Question: What is the suspected problem?
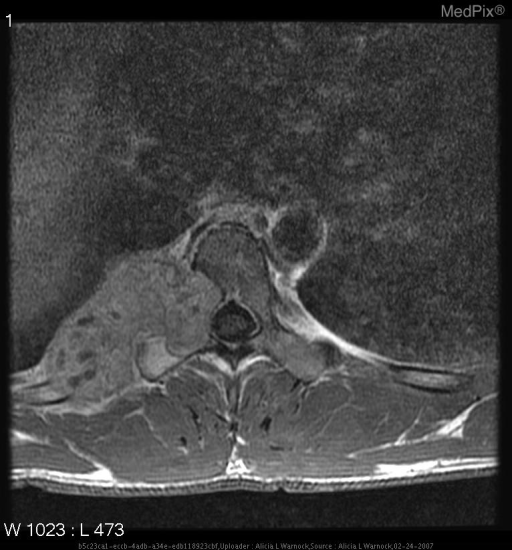
Answer: The findings suggest •  right paraspinal chest wall mass
•  measures 6.9x4.7x4.6 cm
•  located at levels T8 - T10
•  mass erodes into T9 & T10 vertebral bodies, T9 pedicle, rib 9
•  does not appear to disrupt thecal sac, though neural foramina is eroded
•  mild enhancement with gadolinium on T1 MR
•  sclerotic margins present in surrounding eroded structures
•  multiple fluid-fluid levels on T2
•  no pathologic lymphadenopathy
•  no other abnormal findings are noted. Large, lobulated mass located in right paraspinal region, precisely at the costovertebral junction of T9 that appears to have epicenter at the ninth rib.  Mass extends into the neural foramen and abuts the thecal sac; measures 6.9x4.7x4.6 cm.  Post gadolinium adminstration shows mild enhancement with multiple areas of low signal within the mass.. The patient might have a history of 24 yo man with right-sided lower posterior chest/rib pain for 4-6 months, increases with deep inspiration.  He denies history of trauma..